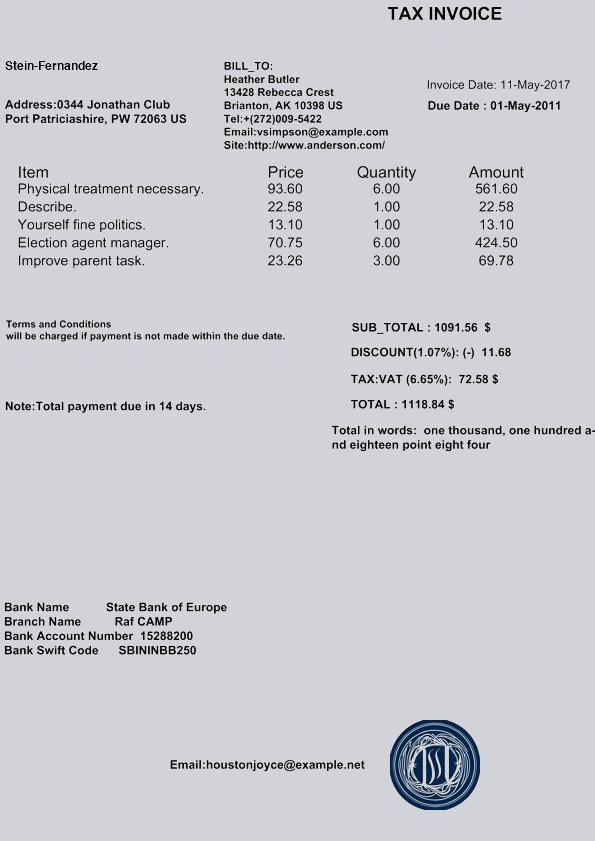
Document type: Invoice